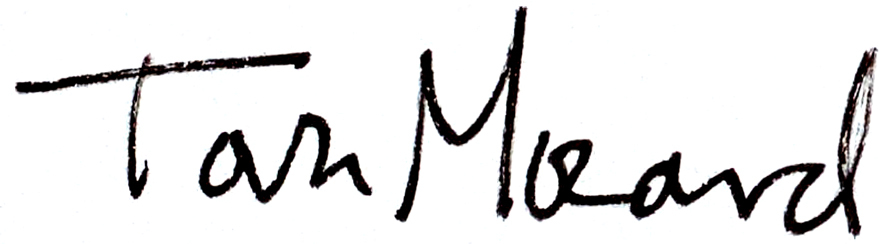
Signature of: tova mozard